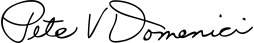
Signature of: pete domenici